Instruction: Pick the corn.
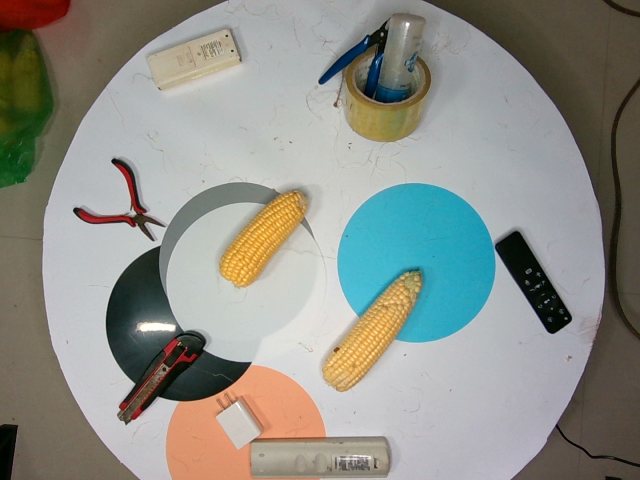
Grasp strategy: vertical